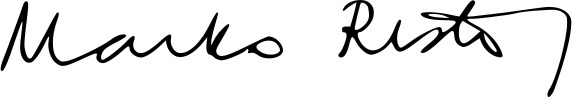
Signature of: marko ristić